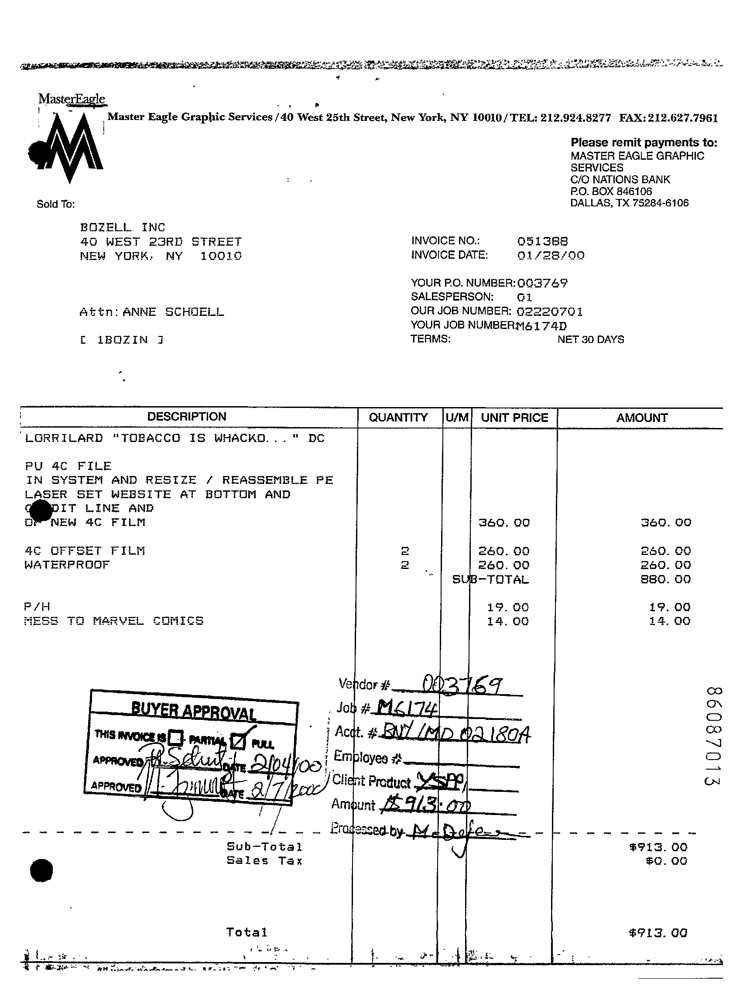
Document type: Invoice